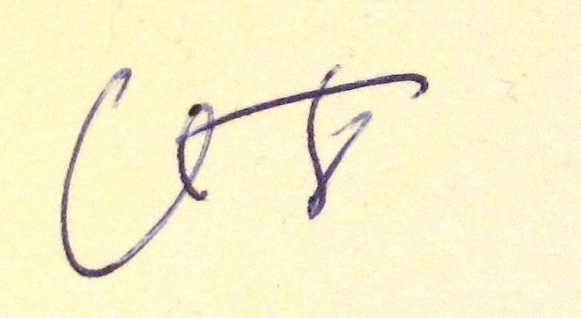
Signature of: oto ševčík